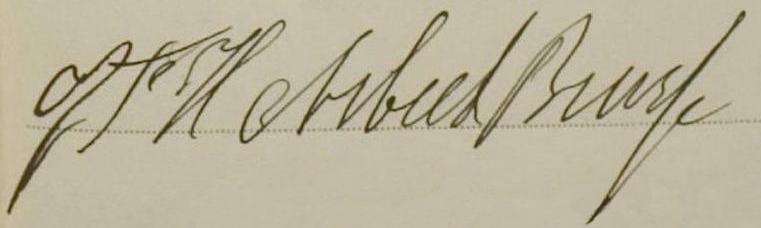
Signature of: jan frederik hendrik henk asbeek brusse